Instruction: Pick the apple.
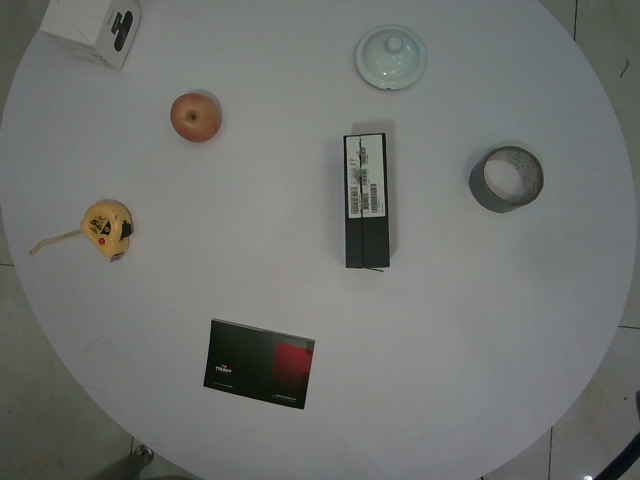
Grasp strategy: vertical